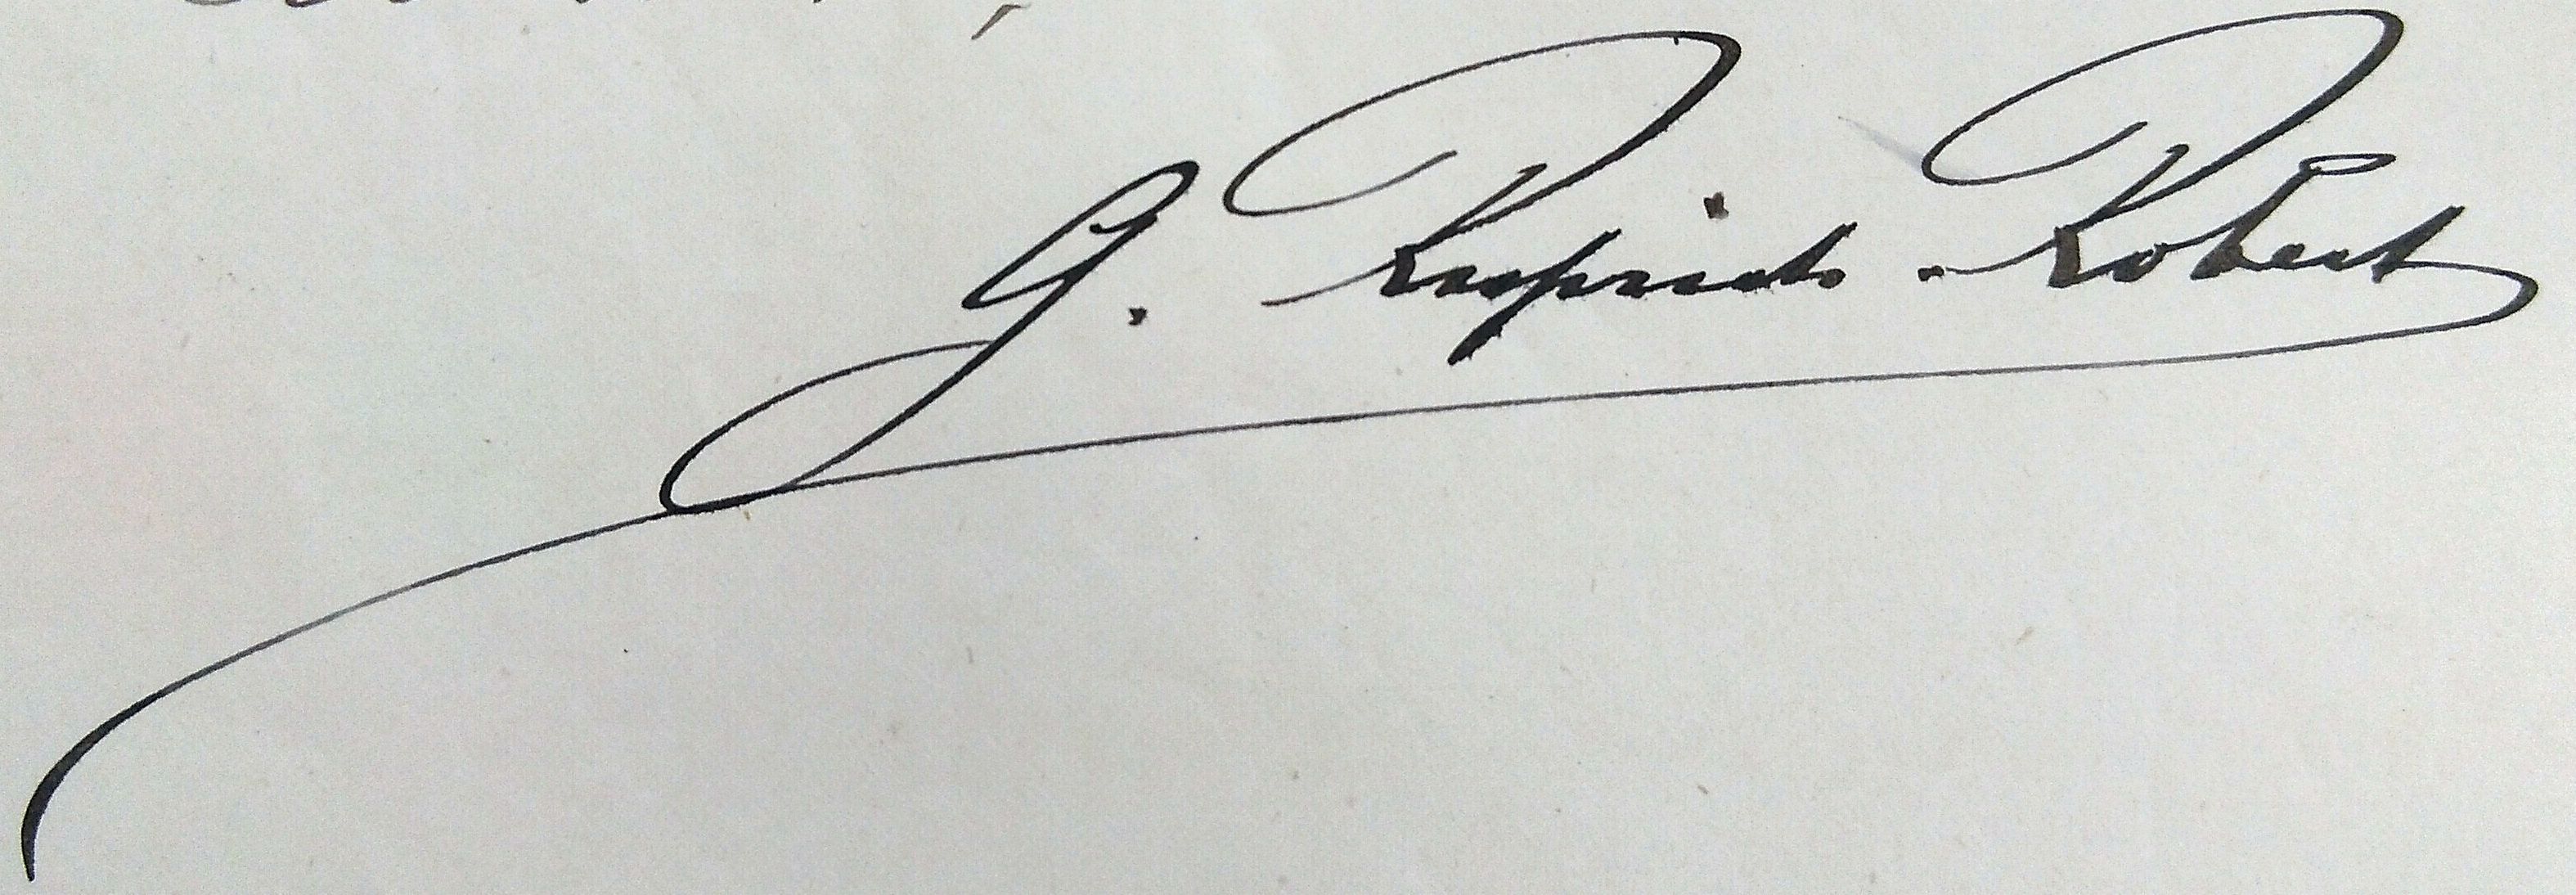
Signature of: gabriel ruprich robert